Question: What jurisdiction, city, or county is the document associated with?
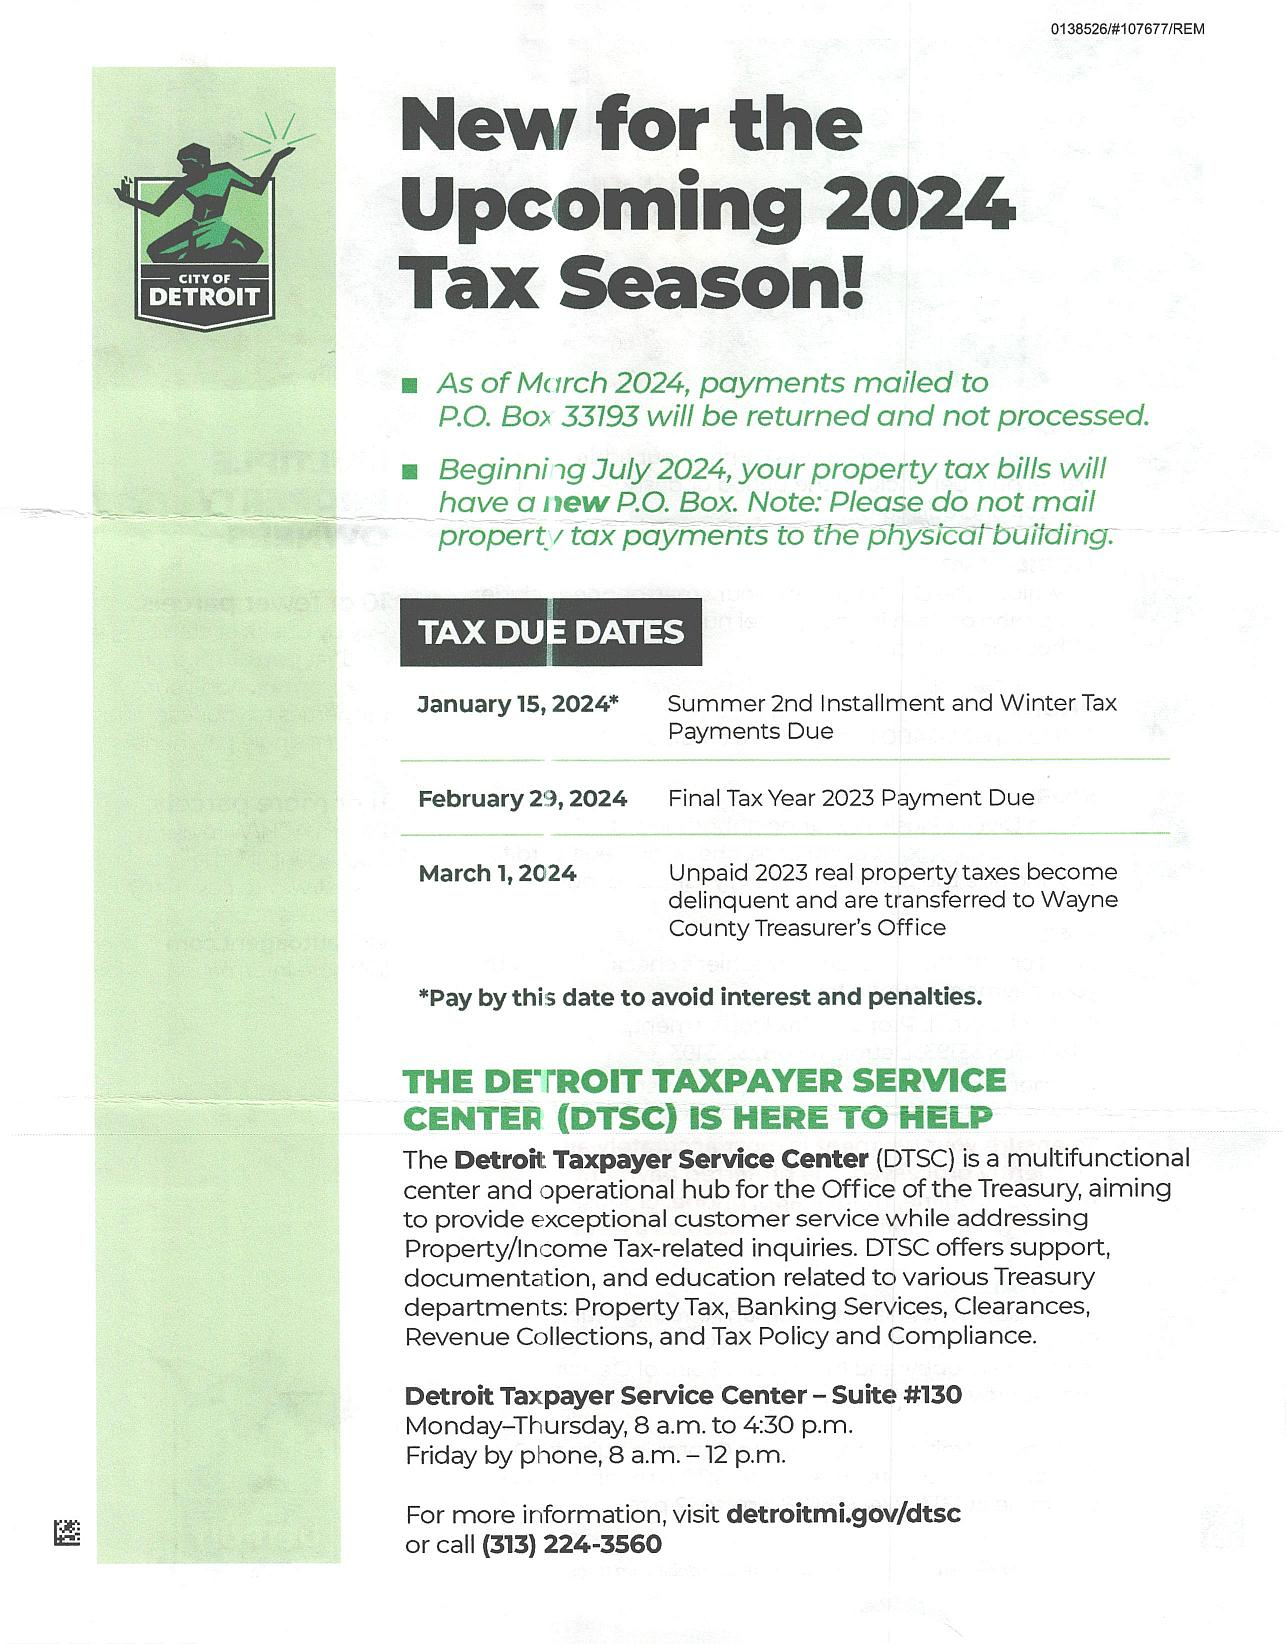
Answer: "City of Detroit"